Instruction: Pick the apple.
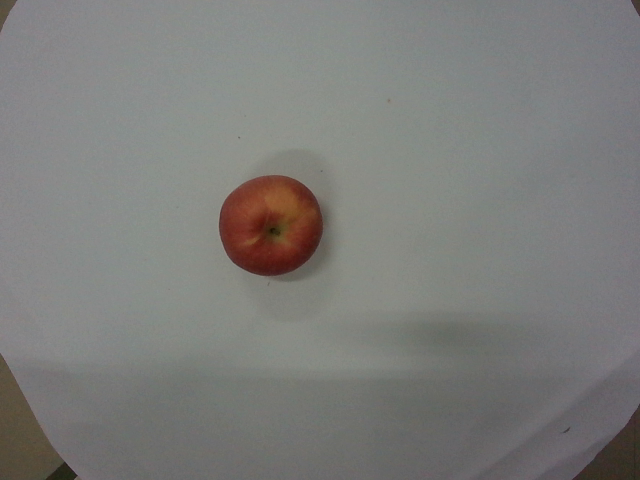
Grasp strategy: vertical